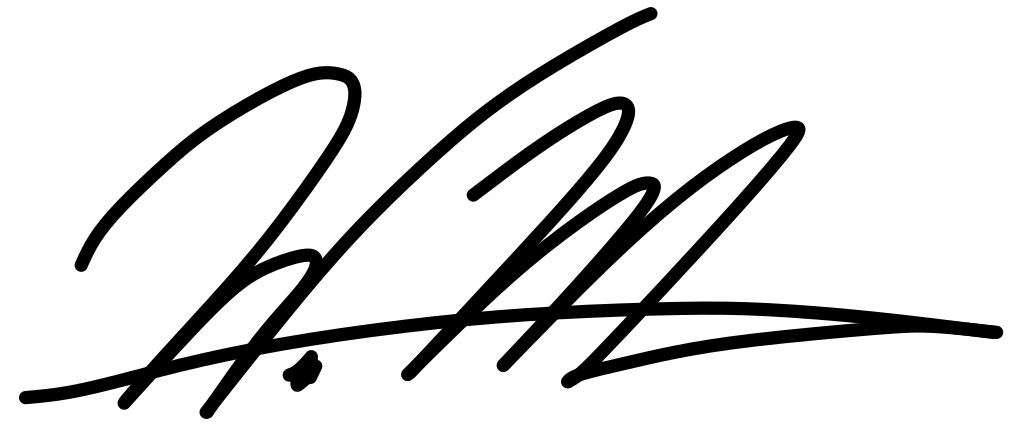
Signature of: wes moore